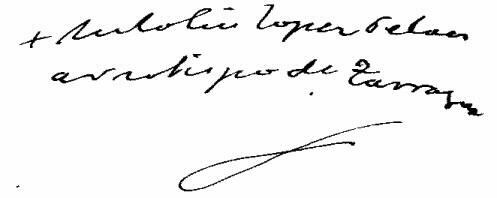
Signature of: antolín lópez peláez